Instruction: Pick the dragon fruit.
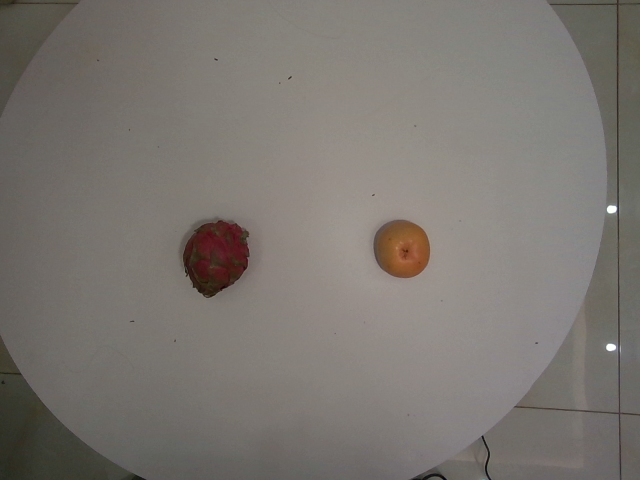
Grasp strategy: vertical